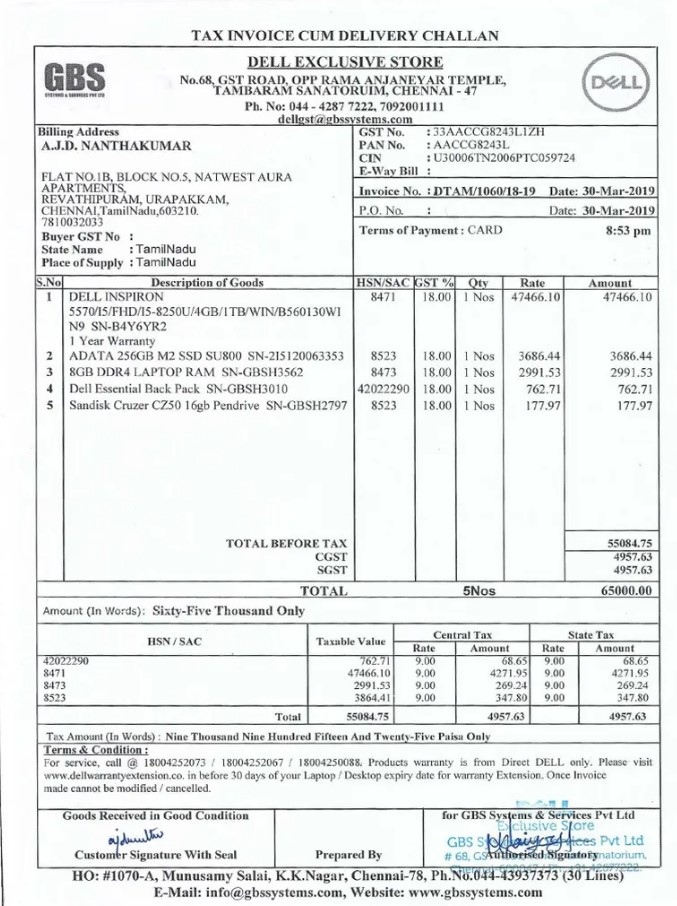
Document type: Invoice